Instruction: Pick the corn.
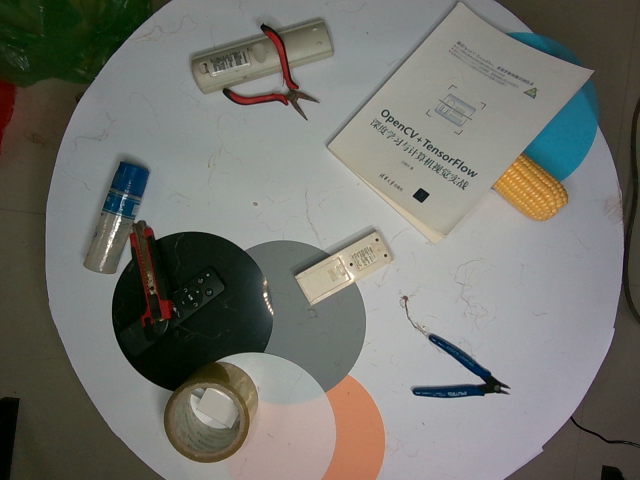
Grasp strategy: vertical